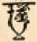
Signature of: shō boku